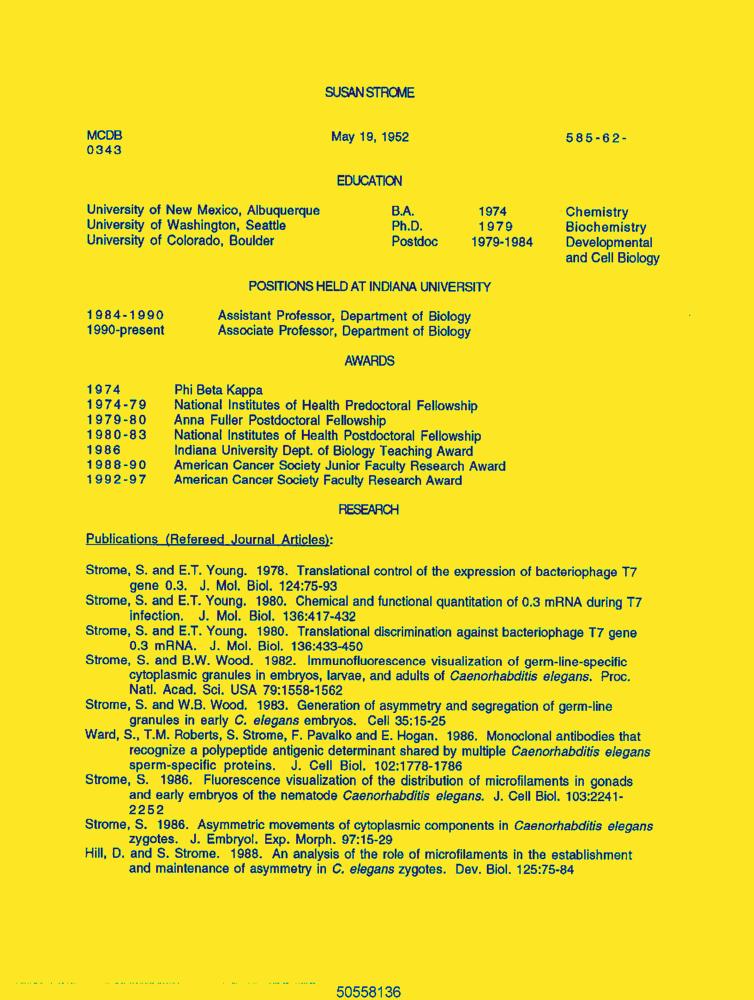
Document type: Resume-Doc